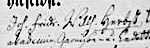
Signature of: johann friedrich wilhelm herbst